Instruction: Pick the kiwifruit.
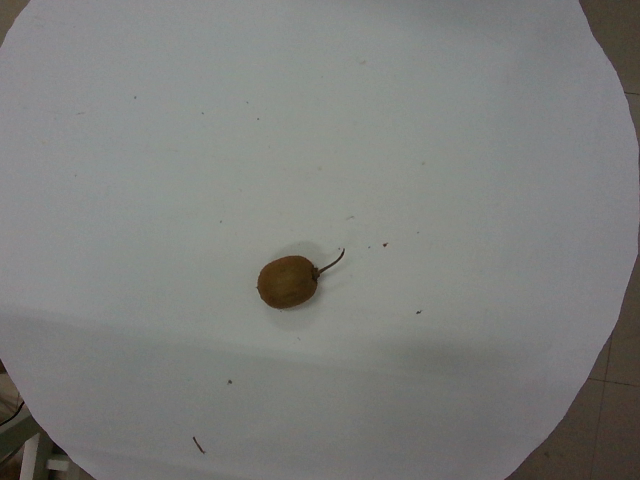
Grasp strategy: vertical